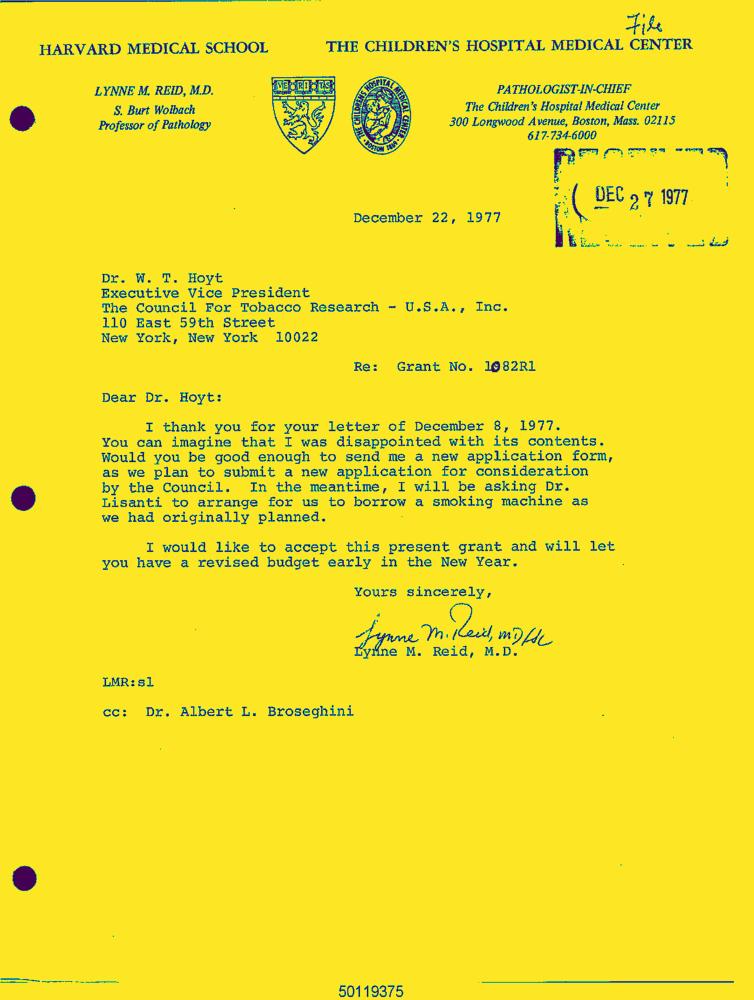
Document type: Letter-Doc